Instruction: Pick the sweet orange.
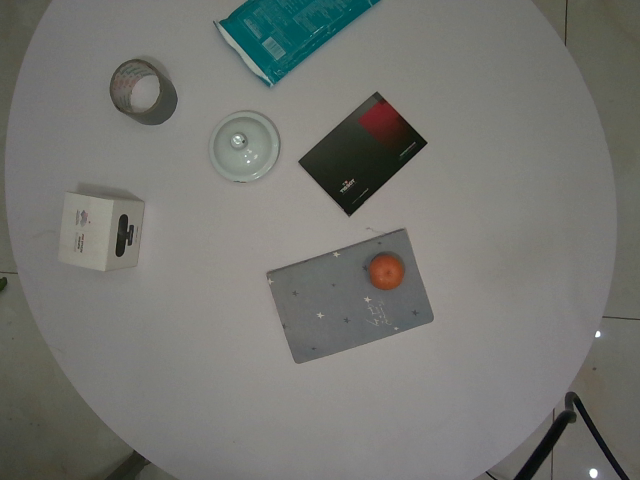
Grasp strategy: vertical